Question: What do the imaging results show?
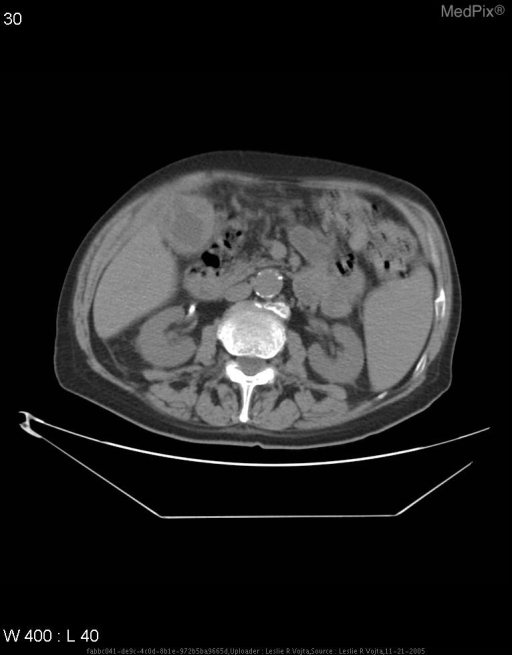
Answer: The imaging shows Non-contrast axial CT shows enlarged gall bladder with heterogenous attenuation.  Contrast CT shows multiple septations within the body of the gall bladder.  Right upper quadrant ultrasound shows thickened gall bladder wall with a shadowing stone. Axial CT of abdomen shows shows a markedly thickened (>3 mm) and gallbladder wall. The known calculus at the gallbladder neck is not visualized..